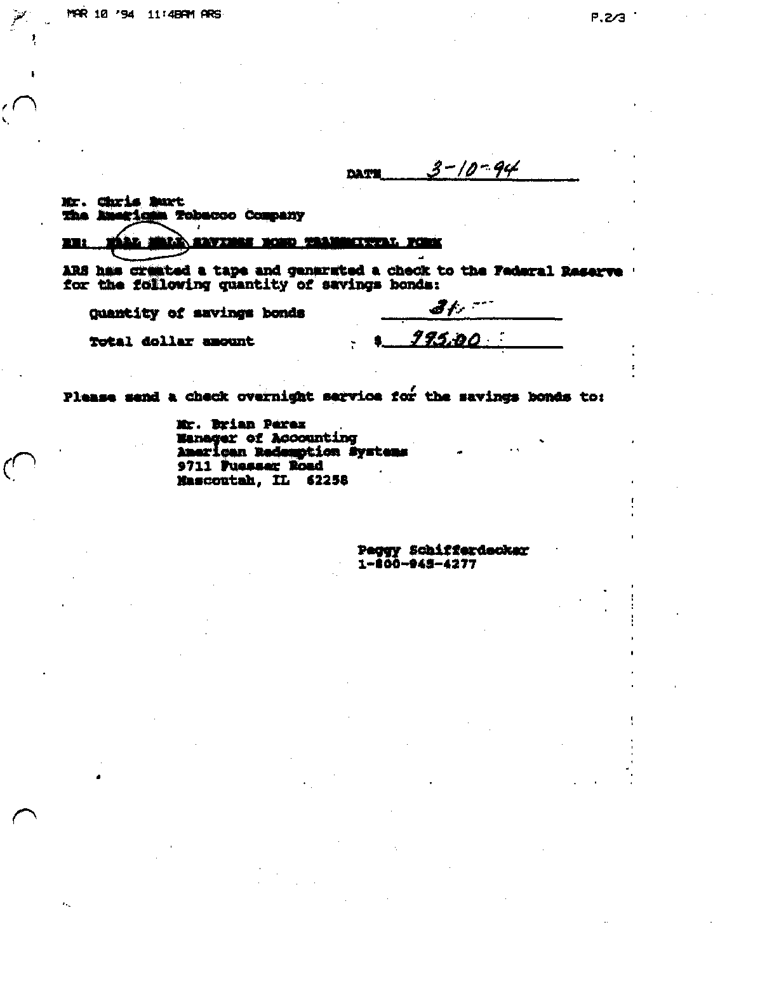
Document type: Invoice